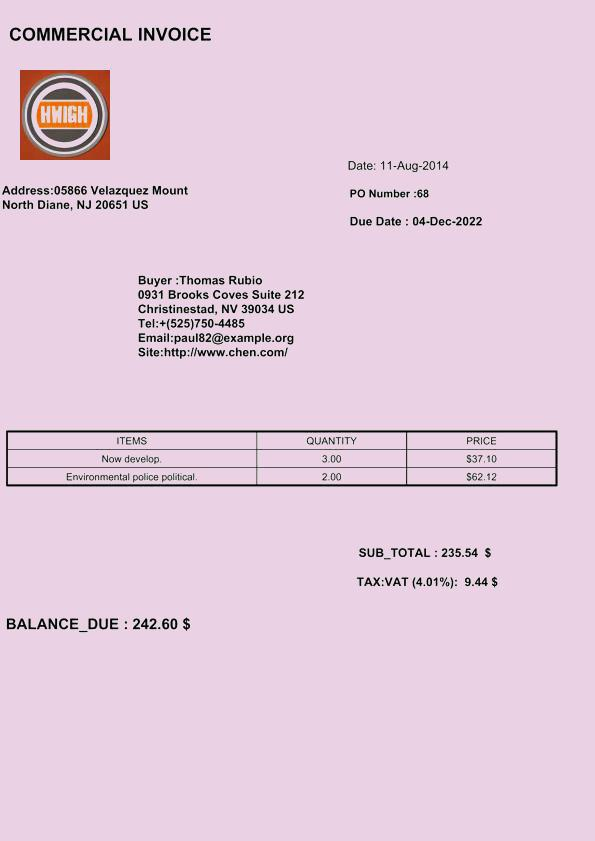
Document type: Invoice